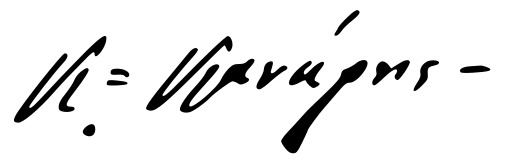
Signature of: konstantinos kanaris